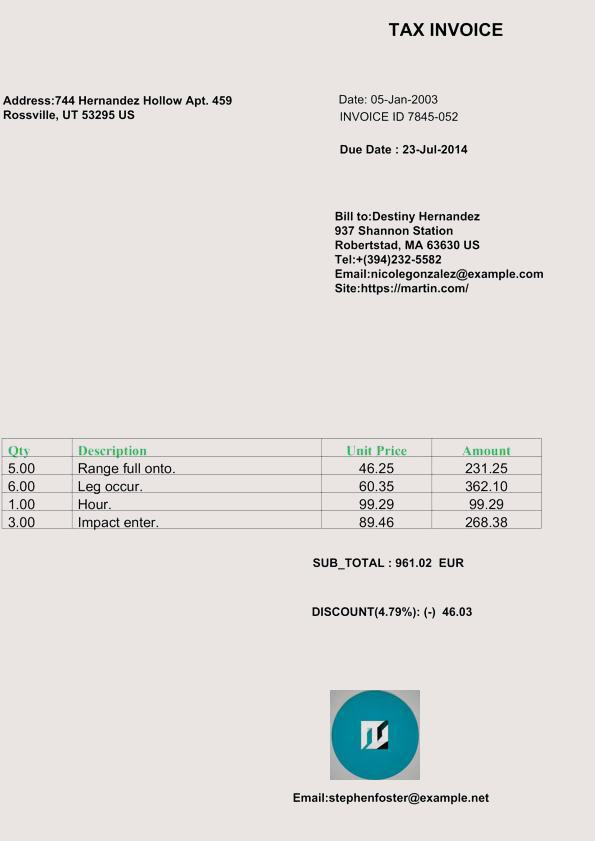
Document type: Invoice